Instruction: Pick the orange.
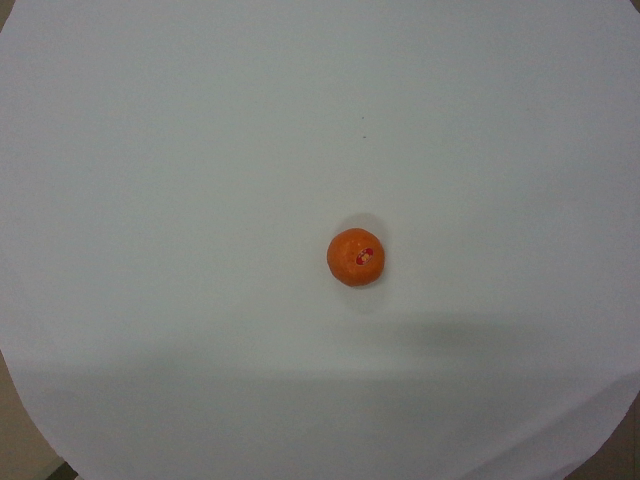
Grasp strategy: vertical